Question: What appears to be the issue?
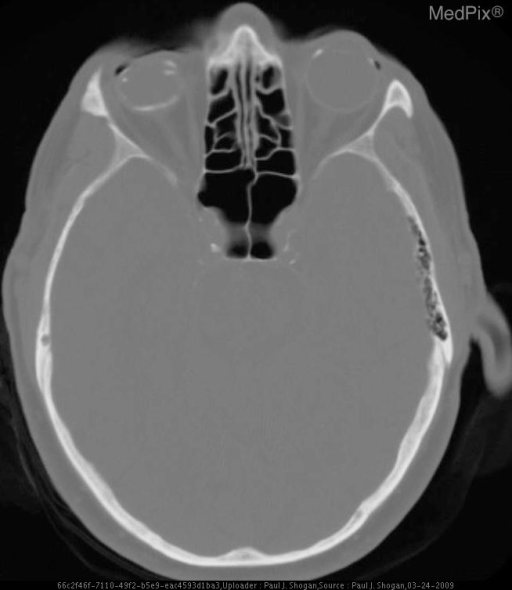
Answer: The findings suggest •  Patient 1: Scleral plaques and phthisis bulbi ("wood eye")
» Axial NECT shows calcified scleral plaques in the left globe at the insertion sites of the medial and lateral rectus muscles. The right globe is calcified and shrunken, indicative of phthisis bulbi.

•  Patients 2 and 3: Optic Drusen
» Axial NECT shows a punctate calcification near the optic discs.. Axial NECT in bone algorithm shows a remote, right zygomatic arch fracture.. The patient might have a history of Patient 1: 72 year old man with remote history of right zygomatic arch fracture and chronic blindness.

Patients 2 and 3: 24 and 32 year old patients with concern for papilledema and visual field deficits..